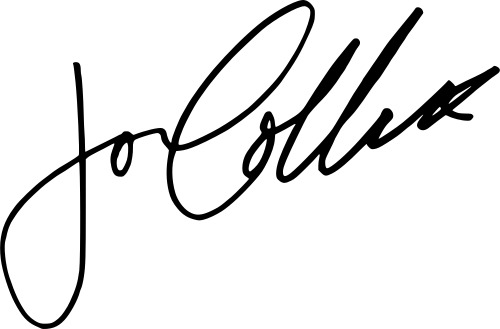
Signature of: joan collins